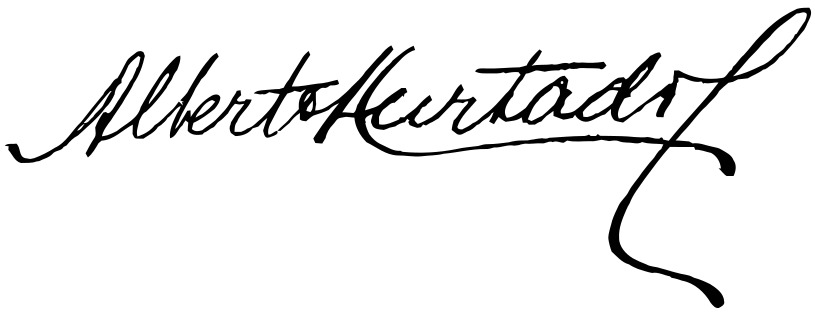
Signature of: alberto hurtado